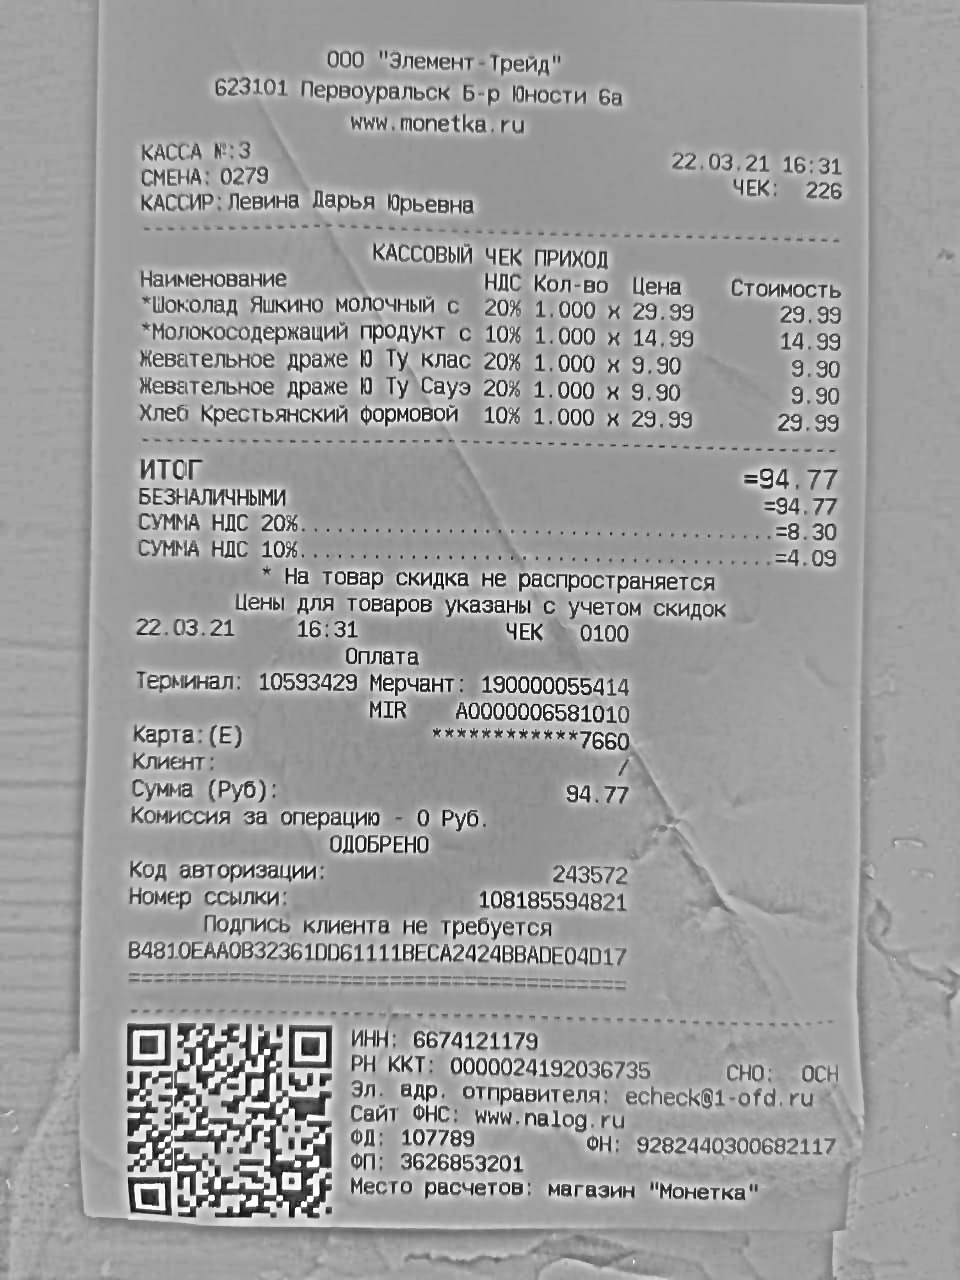
Продавец: ООО "Элемент-Трейд"
ИНН: 6674121179
Дата: 22.03.21
Товары: *Шоколад Яшкино молочный с; *Молокосодержащий продукт с; Жевательное драже Ю Ту клас; Жевательное драже Ю Ту Сауэ; Хлеб Крестьянский формовой
Количество: 1.000; 1.000; 1.000; 1.000; 1.000
Цена: 29.99; 14.99; 9.90; 9.90; 29.99
Сумма: 29.99; 14.99; 9.90; 9.90; 29.99
Итого: 94.77